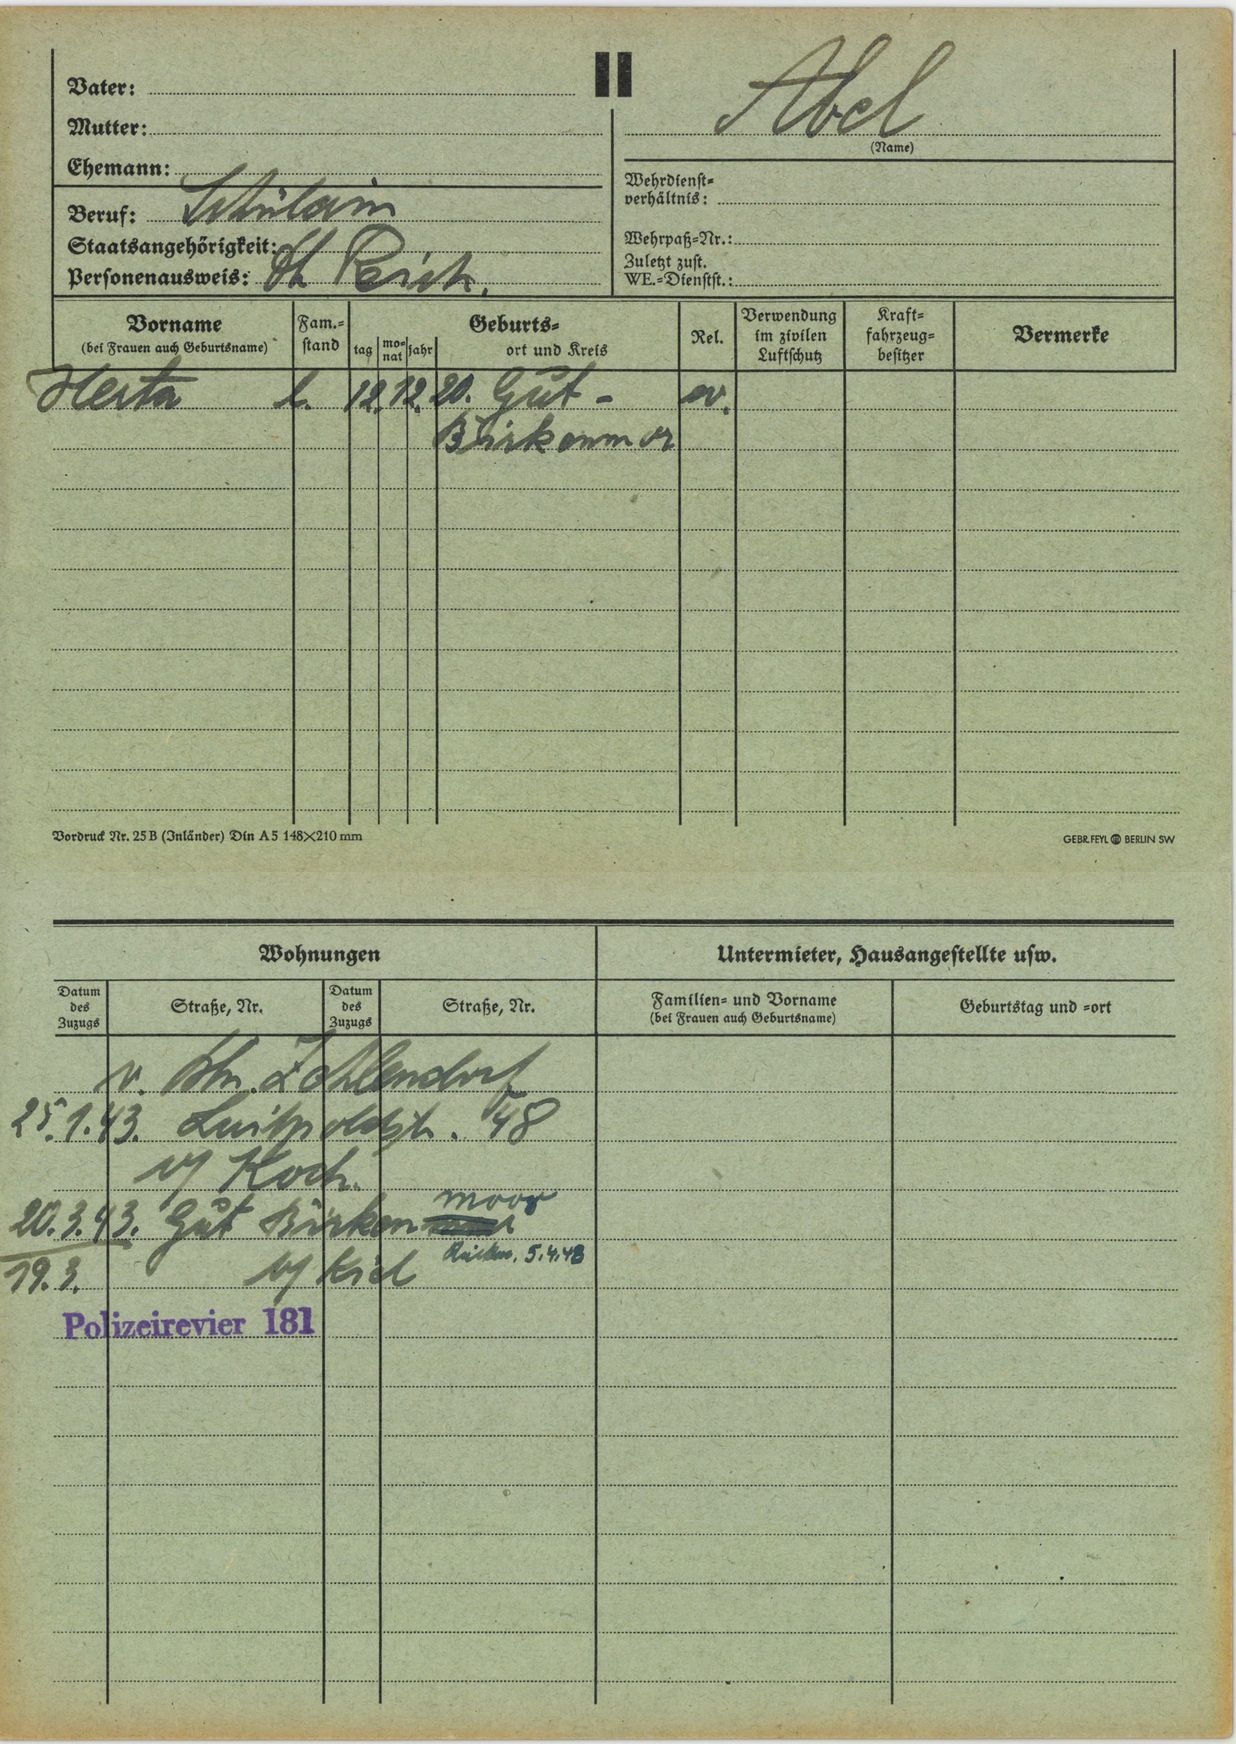
Abel